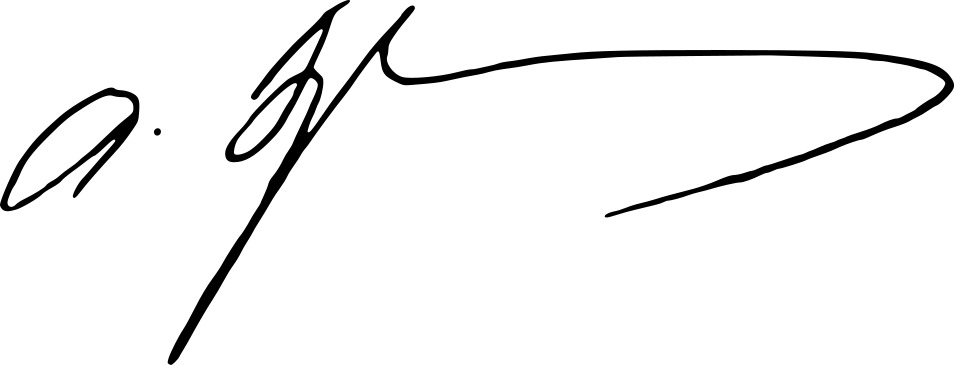
Signature of: tamar beruchashvili